Question: What is the address or location of the property listed in the document?
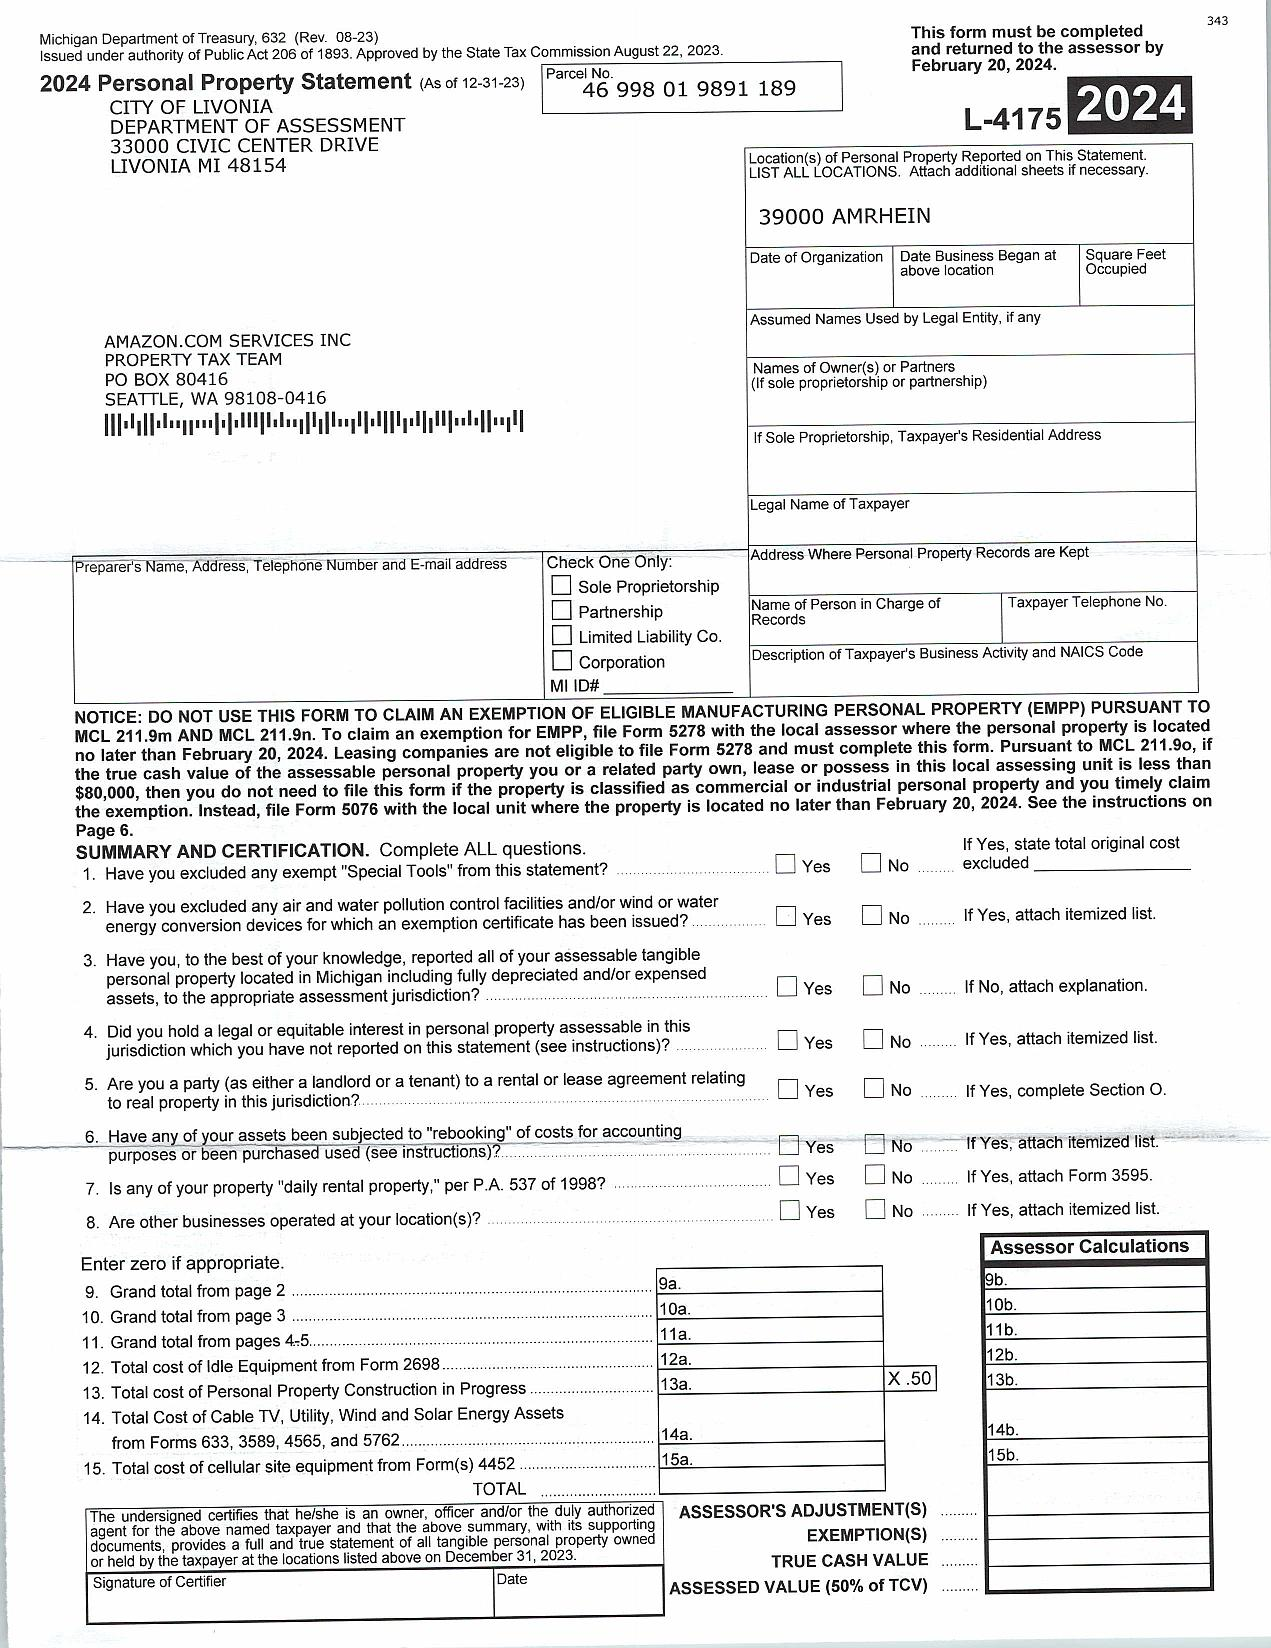
Answer: "39000 AMRHEIN"